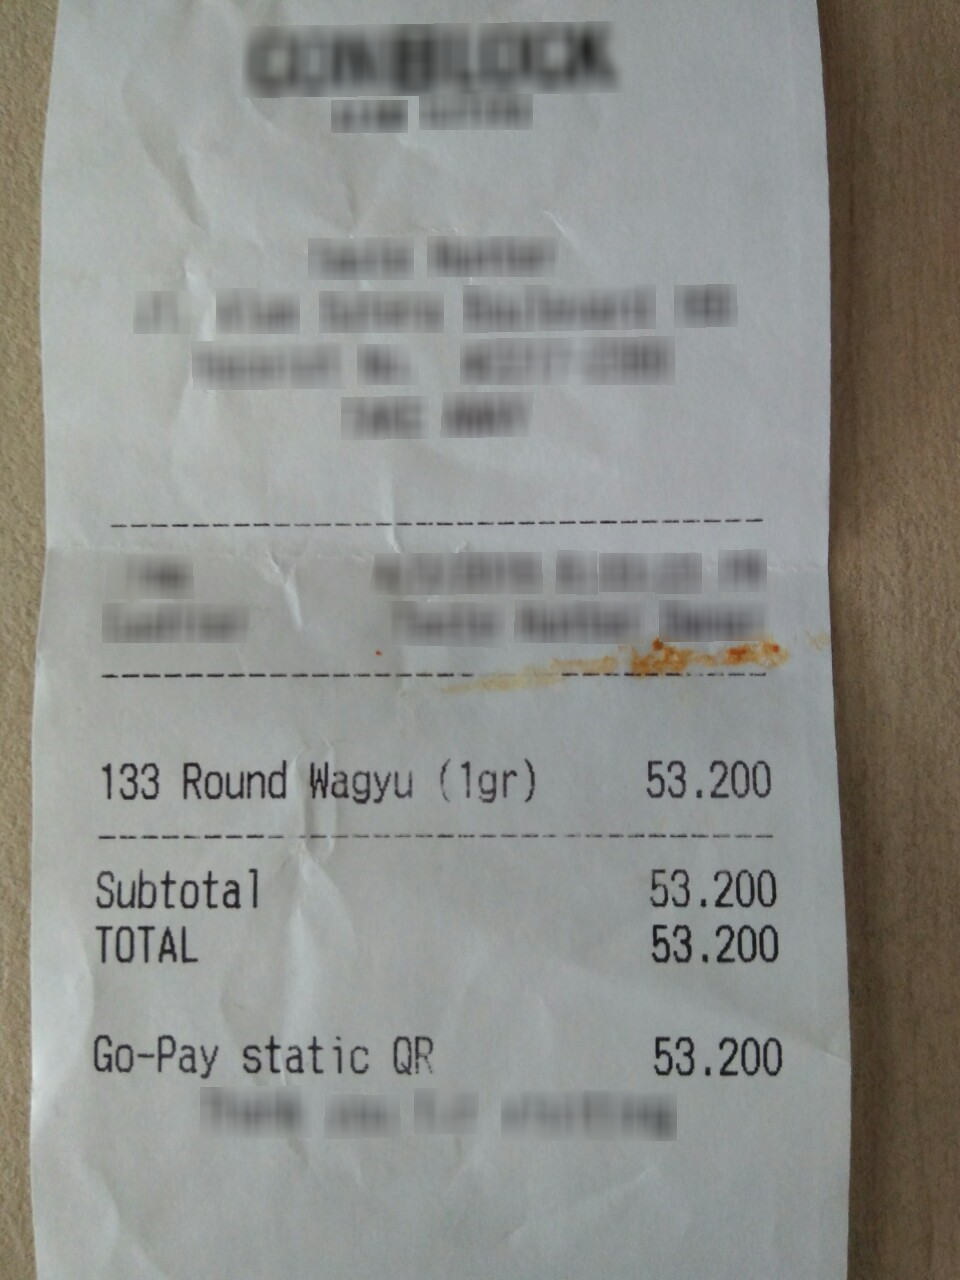
Receipt information:
subtotal: 53.200
total: 53.200
line_items: item_name: 133 Round Wagyu (1gr)
item_value: 53.200
item_quantity: 1